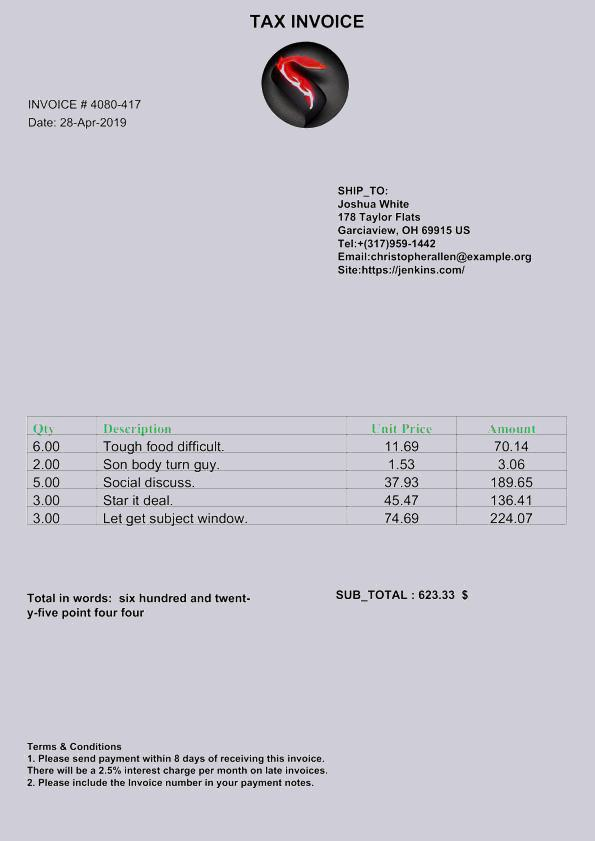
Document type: Invoice